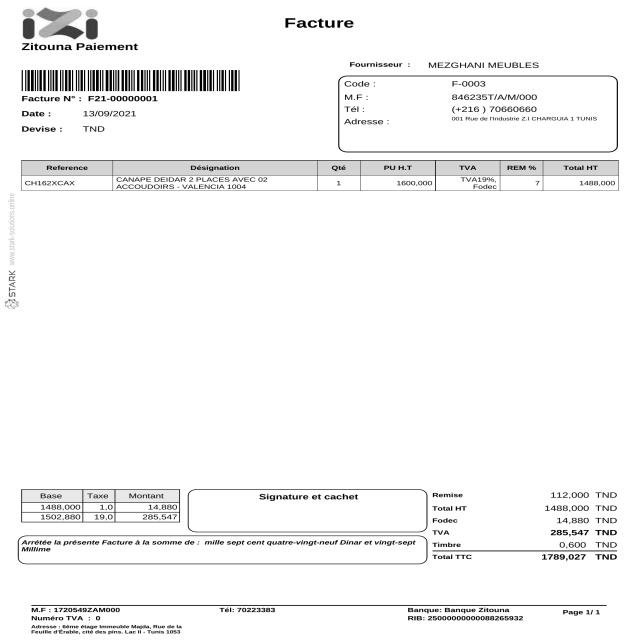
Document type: Invoice